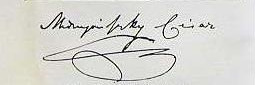
Signature of: sándor cézár mednyánszky